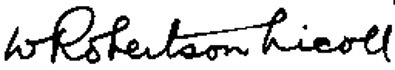
Signature of: william robertson nicoll